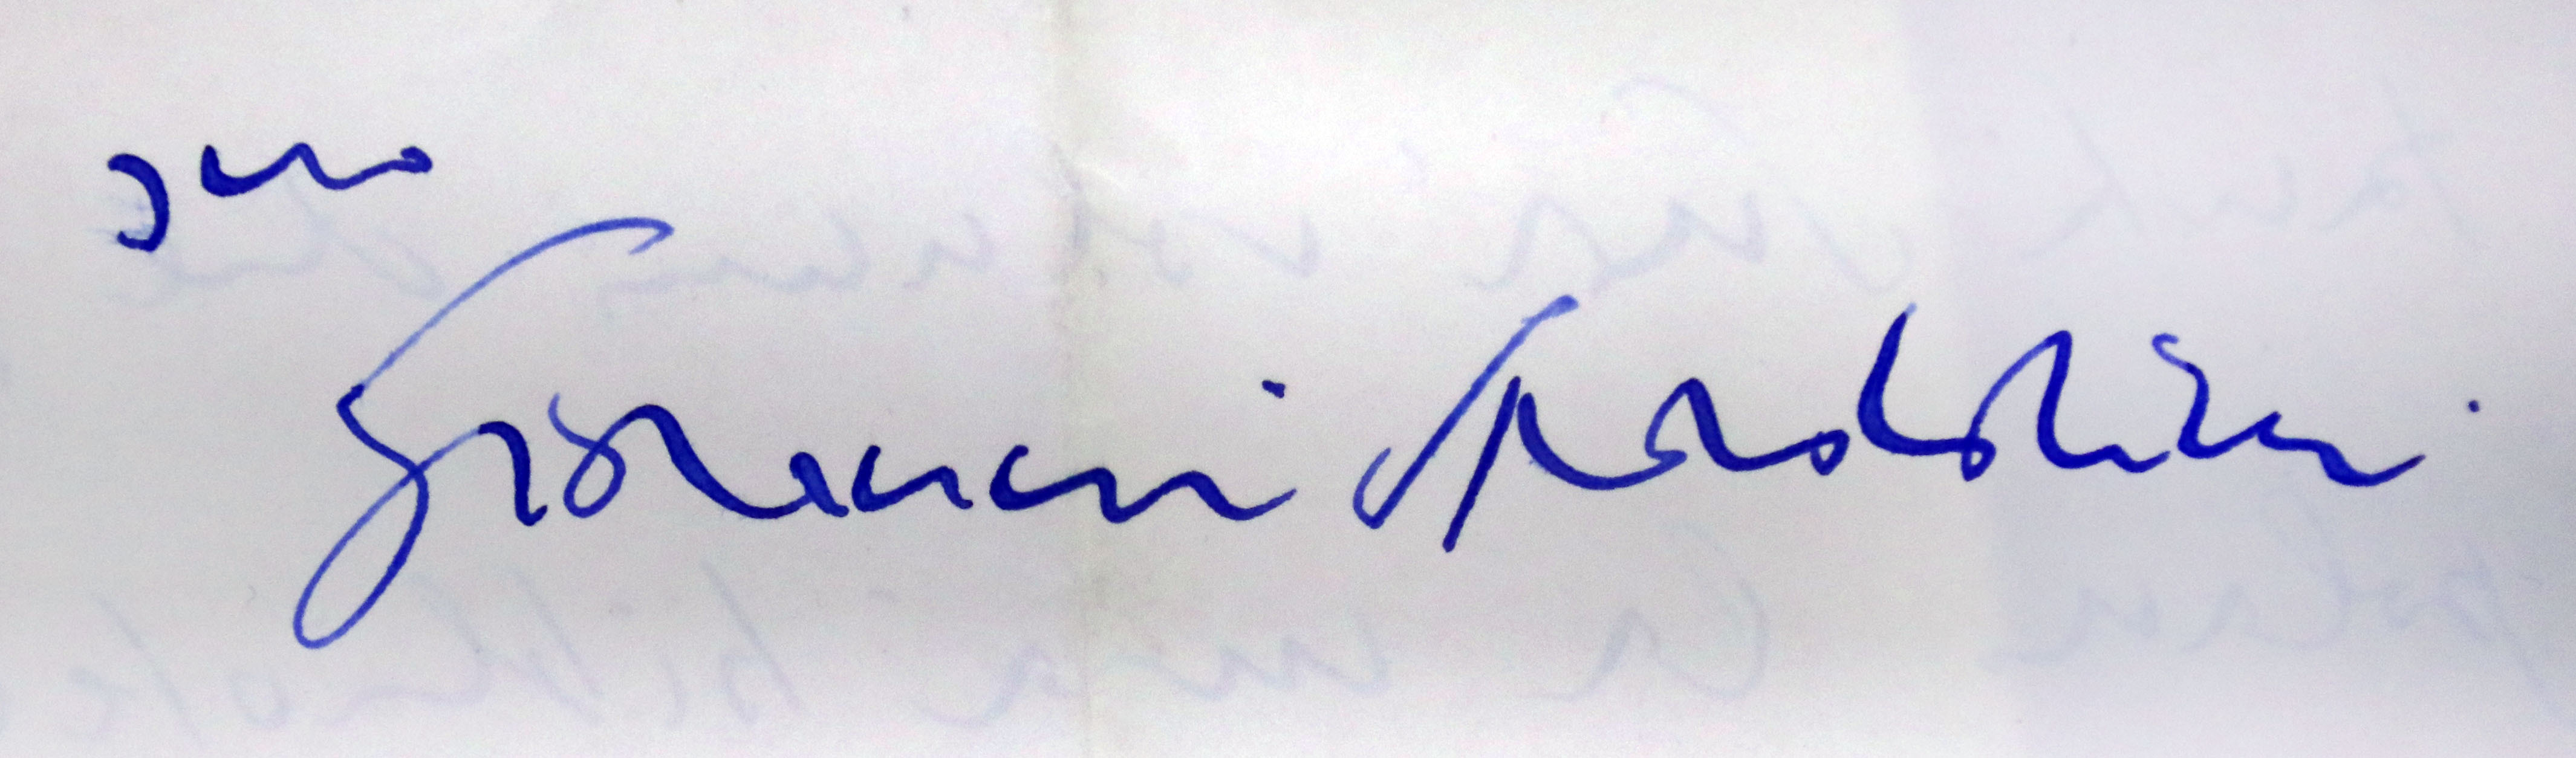
Signature of: giovanni spadolini